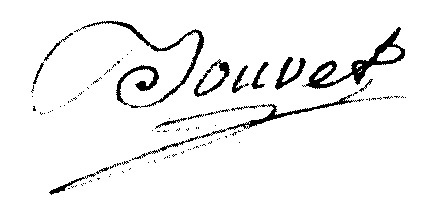
Signature of: pierre étienne nicolas bouvet jourdan